Question: What appears to be the issue?
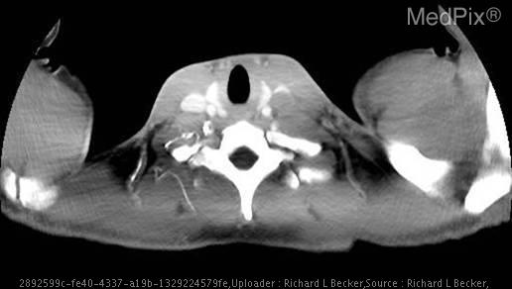
Answer: The findings suggest Testicle Ultrasound
•  Well-circumscribed, heterogeneously hypoechoic mass with mixed solid and cystic components, arising from the left testicle and confined within the tunica albuginea.

Abdominal CT
•  Bulky retroperitoneal and para-aortic lymphadenopathy.

Chest Film and CT
•  Supraclavicular and subcarinal adenopathy and multiple lung nodules.

All of these findings suggest a metastatic testicular cancer. Left supraclavicular adenopathy. The patient might have a history of 20 y.o. man with trauma to the groin 4 days ago, presents with increasing pain and swelling of his left testicle for two days..